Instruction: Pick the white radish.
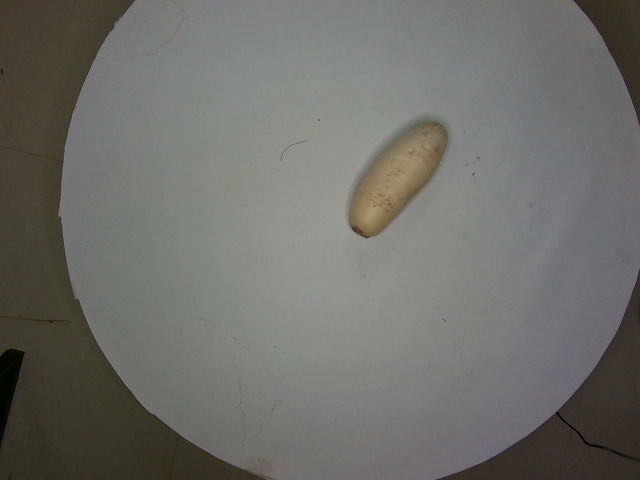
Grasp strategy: vertical